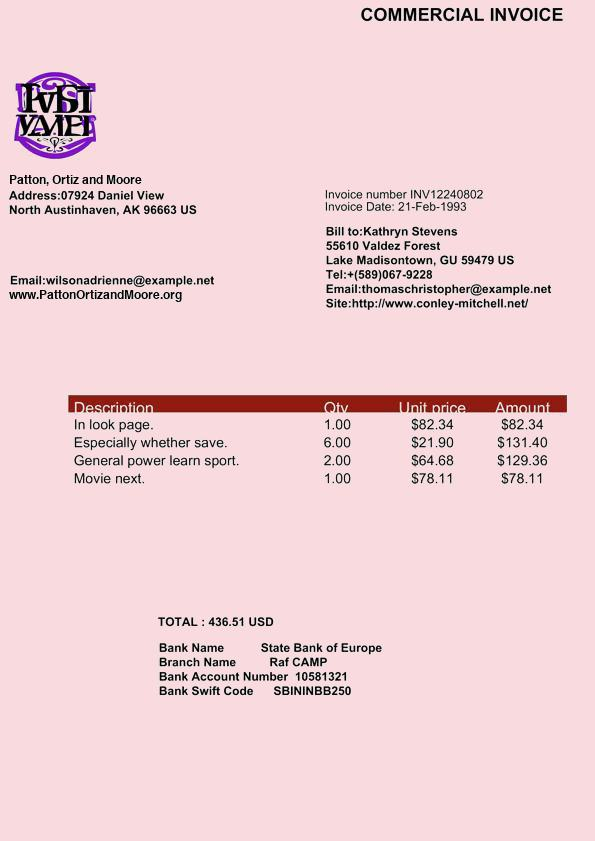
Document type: Invoice